Question: What is the main concern?
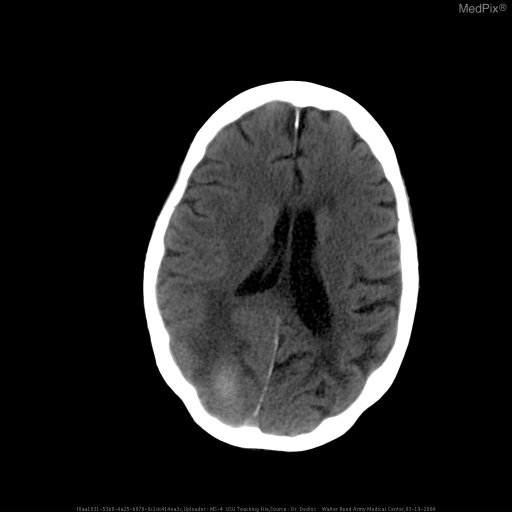
Answer: The findings suggest Parenchymal hematoma, right occipital lobe
Small amount of ventricular blood. A single, large intraparenchymal hemorrhage is present within the right occipital lobe measuring 3x2cm with adjacent edema.  There is mild mass effect.  Blood is also seen within the posterior horn of the right lateral ventricle.  A small amount of blood is seen within the posterior falx.  The right lateral ventricle is smaller than the left side.  The sulci, on the right posterior region, is effaced.  The left side appears grossly unremarkable.  Minimal opacification of the right sphenioid sinus is present.  Mastoids appear well aerated.  The rest of the findings appear unremarkable.. The patient might have a history of 89 y/o with past medical history significant for dementia and hypertension, noted to have altered mental status at home..